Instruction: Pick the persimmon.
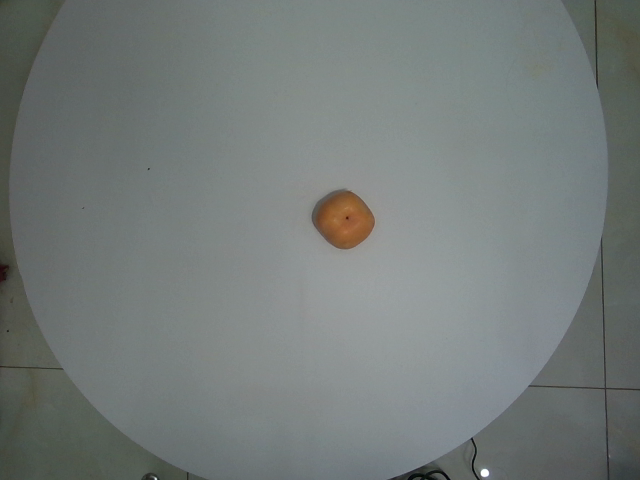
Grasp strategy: vertical